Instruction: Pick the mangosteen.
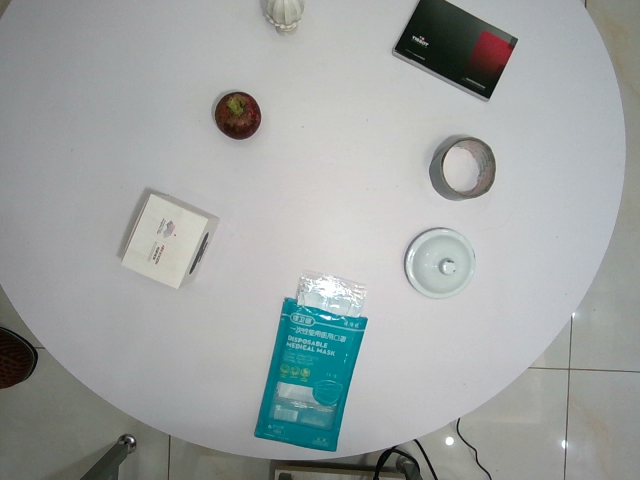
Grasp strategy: vertical